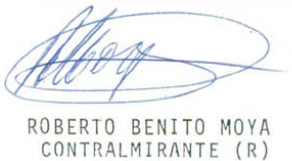
Signature of: roberto benito moya